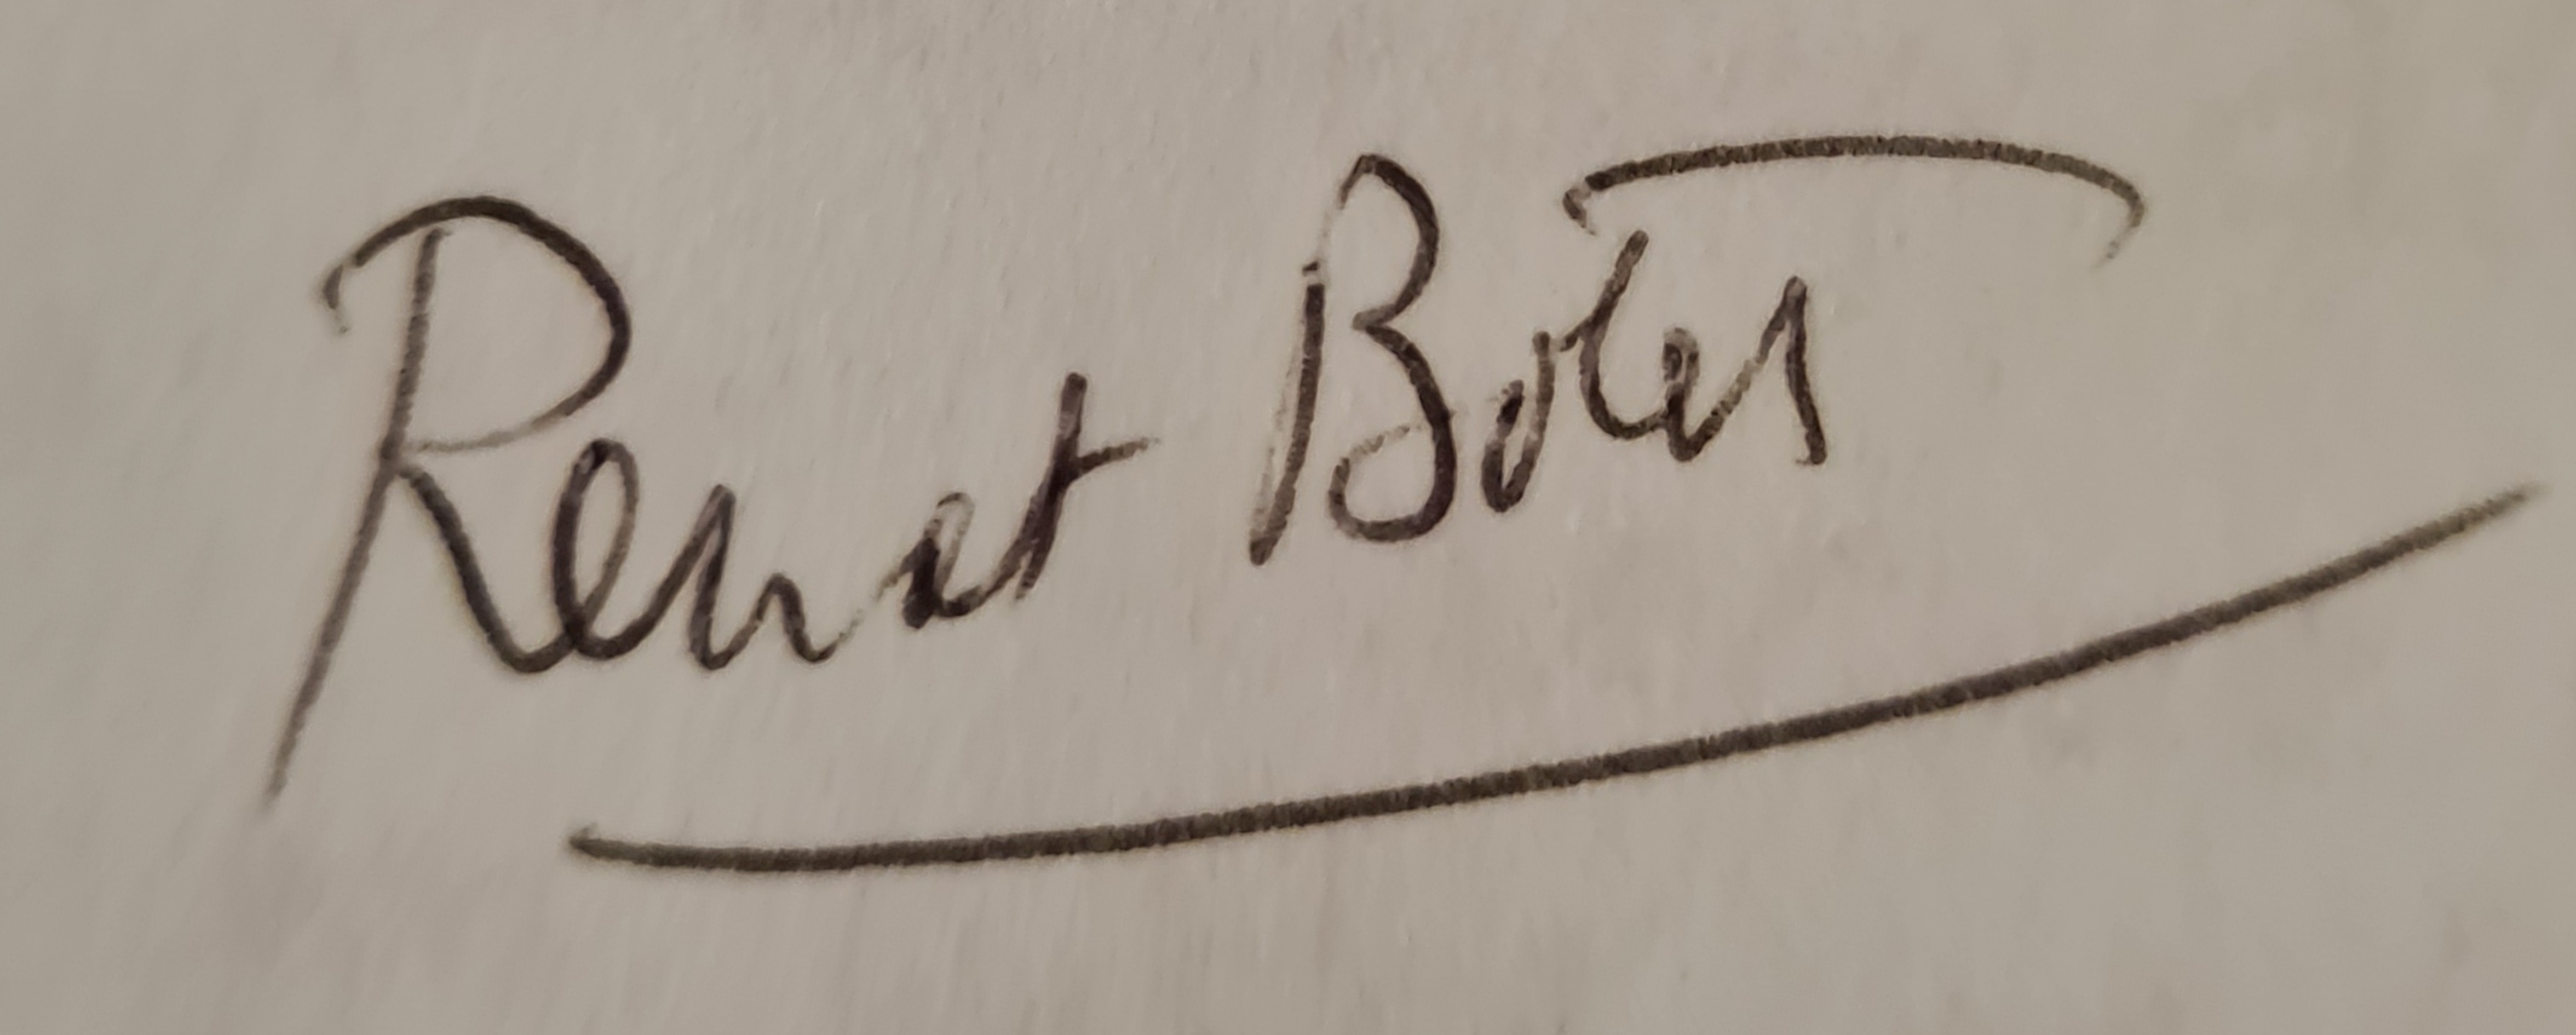
Signature of: renat botet